Question: What is the potential diagnosis?
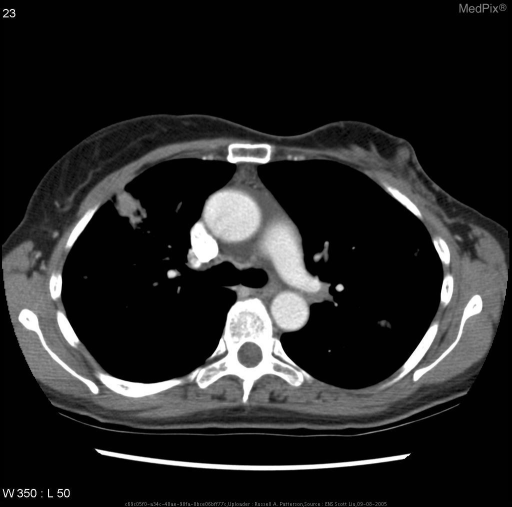
Answer: The possible diagnosis includes Metastatic disease
Primary neoplasm
Cystic Mass.